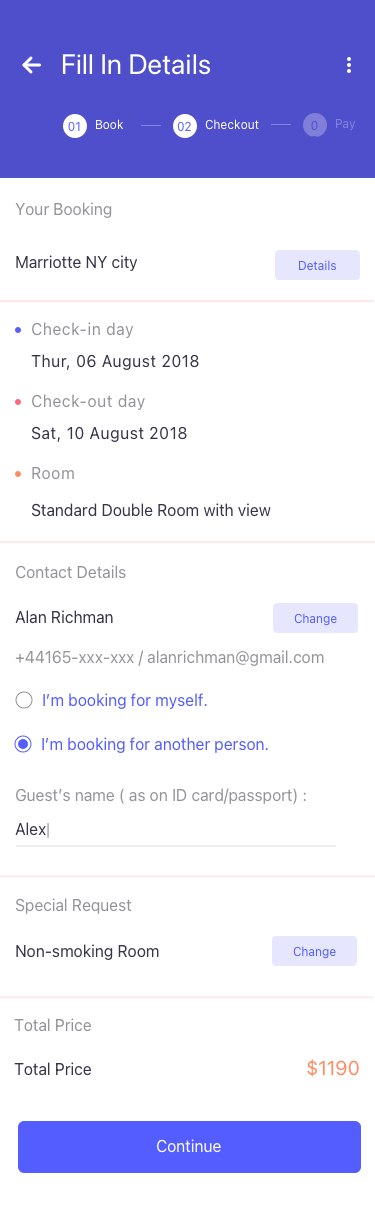
Text in this UI design:
Total Price
$1190
Total Price
Special Request
Non-smoking Room
Change
Your Booking
Marriotte NY city
Details
Check-in day
Check-out day
Room
Thur, 06 August 2018
Sat, 10 August 2018
Standard Double Room with view
Continue
Contact Details
Alan Richman
+44165-xxx-xxx / alanrichman@gmail.com
I’m booking for myself.
I’m booking for another person.
Change
Guest’s name ( as on ID card/passport) :
Alex|
Fill In Details
01
Book
02
Checkout
03
Pay